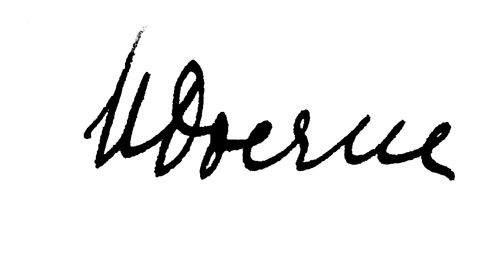
Signature of: martin doerne